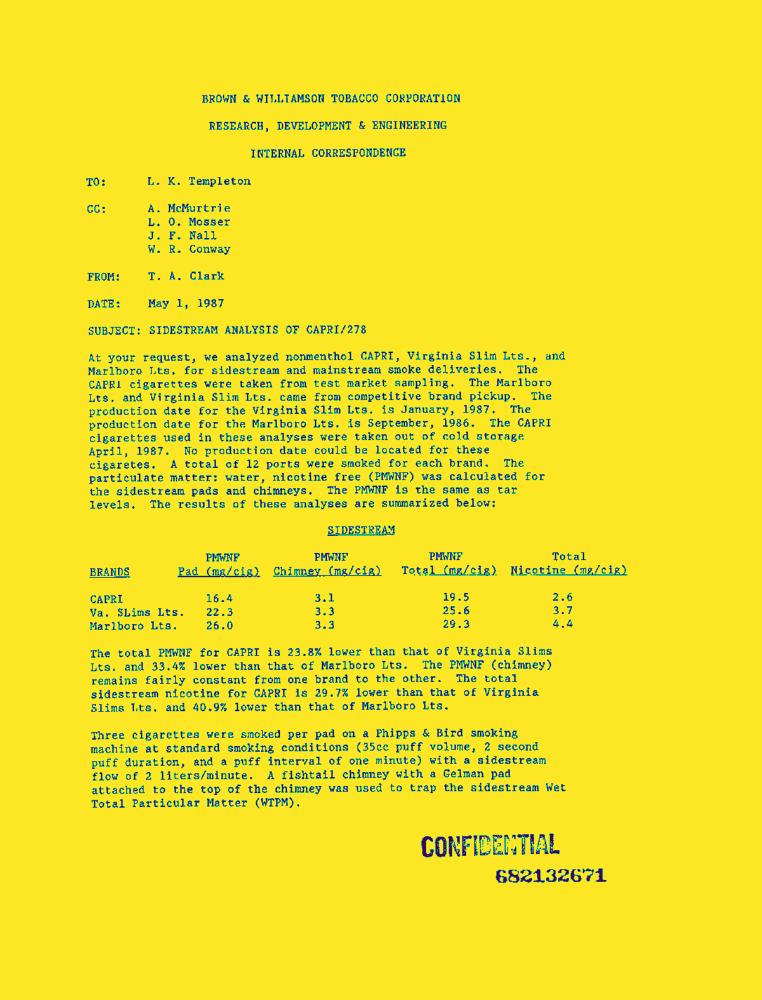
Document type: AD